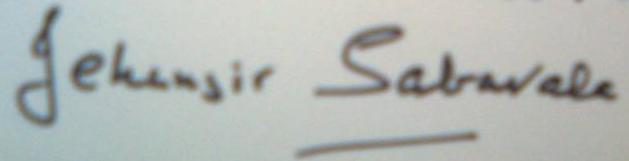
Signature of: jehangir sabavala